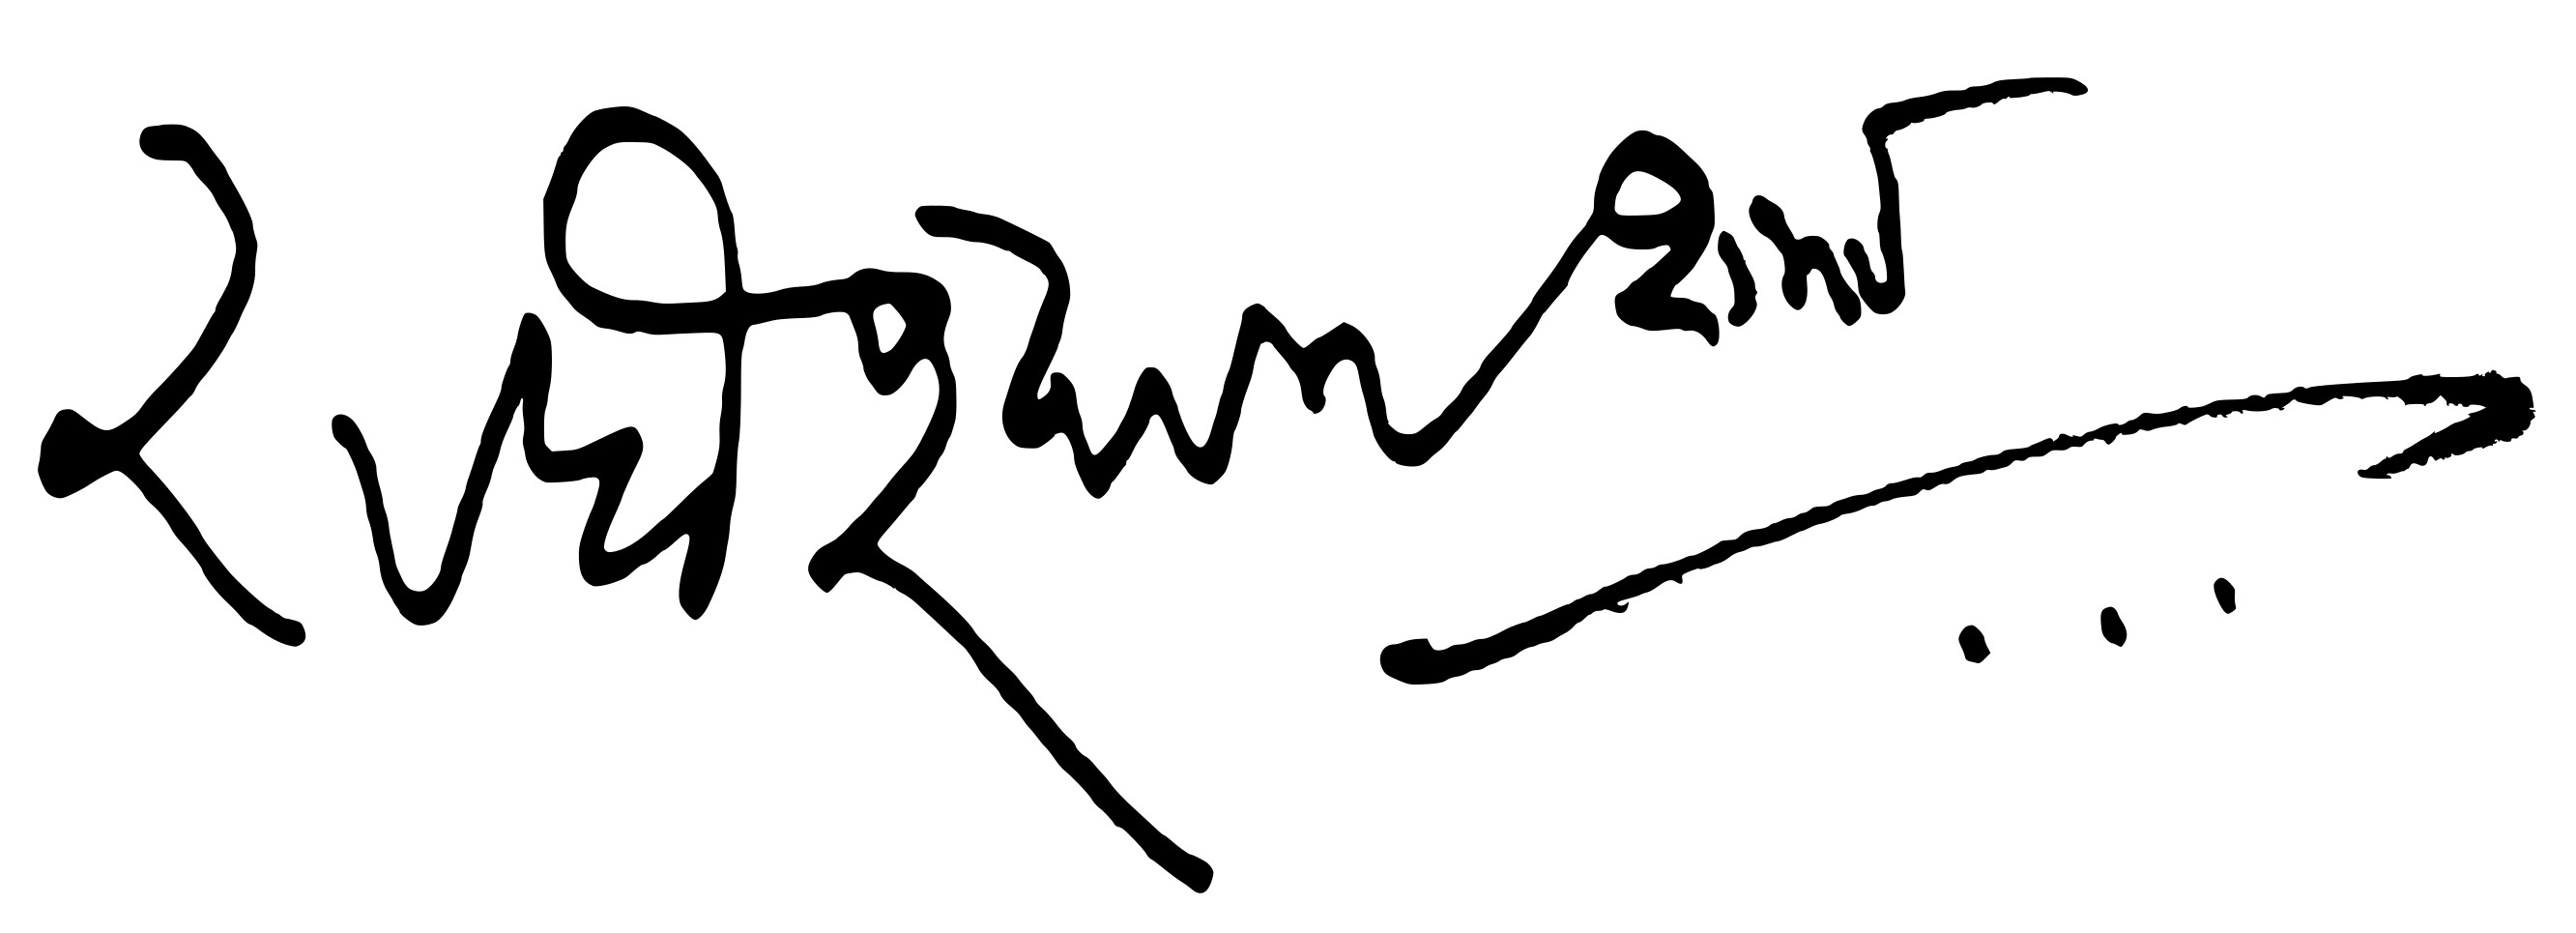
Signature of: radheshyam sharma